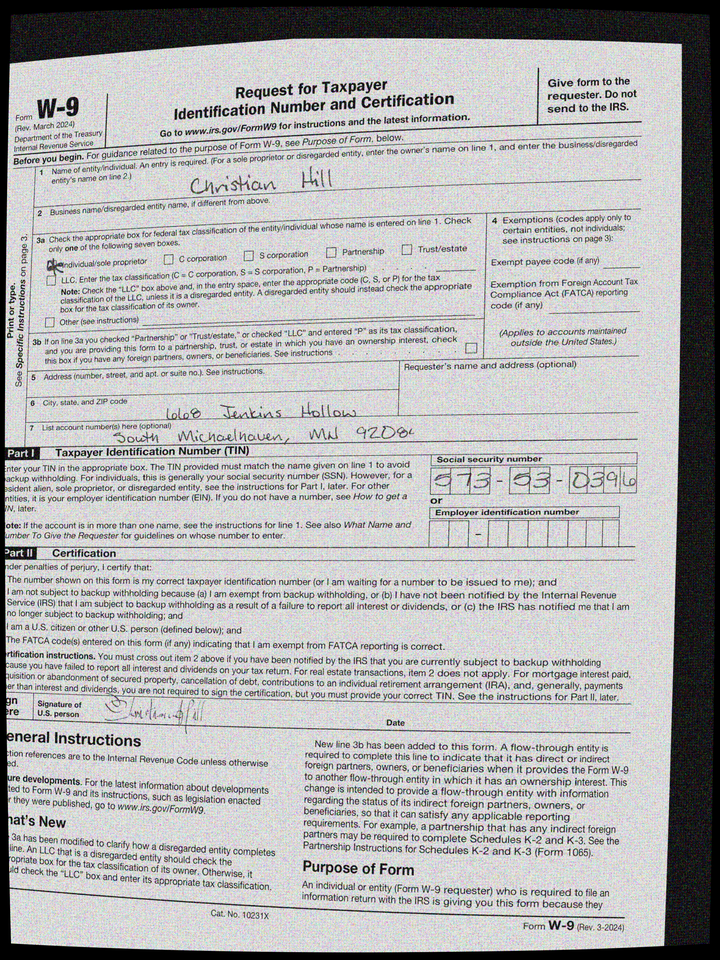
adr1: 668 Jenkins Hollow
adr2: South Michaelhaven, MN 92084
cbx: yes
ssn: 573530396
enm: Christian Hill